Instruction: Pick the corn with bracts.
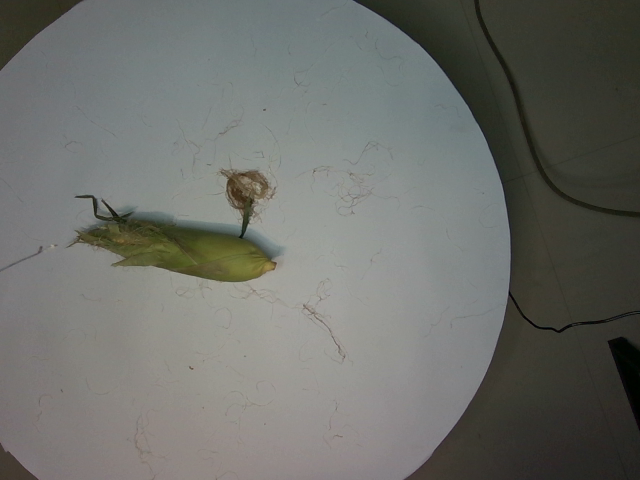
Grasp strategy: vertical